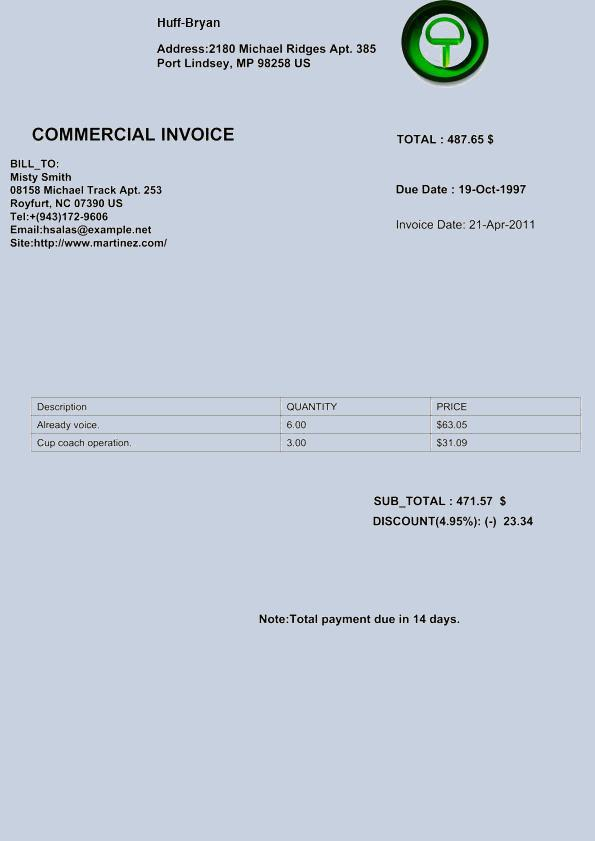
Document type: Invoice